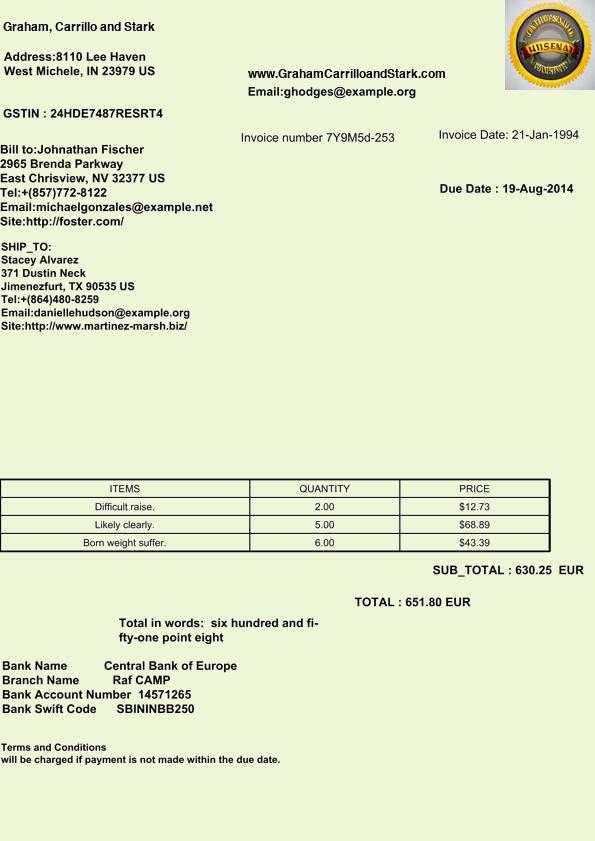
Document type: Invoice